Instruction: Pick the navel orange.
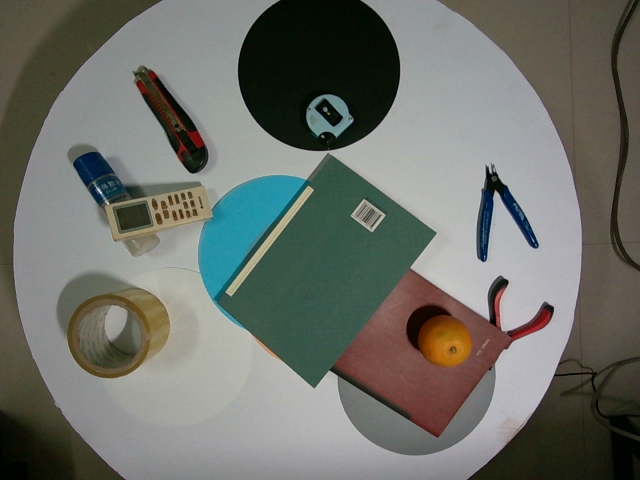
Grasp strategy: vertical